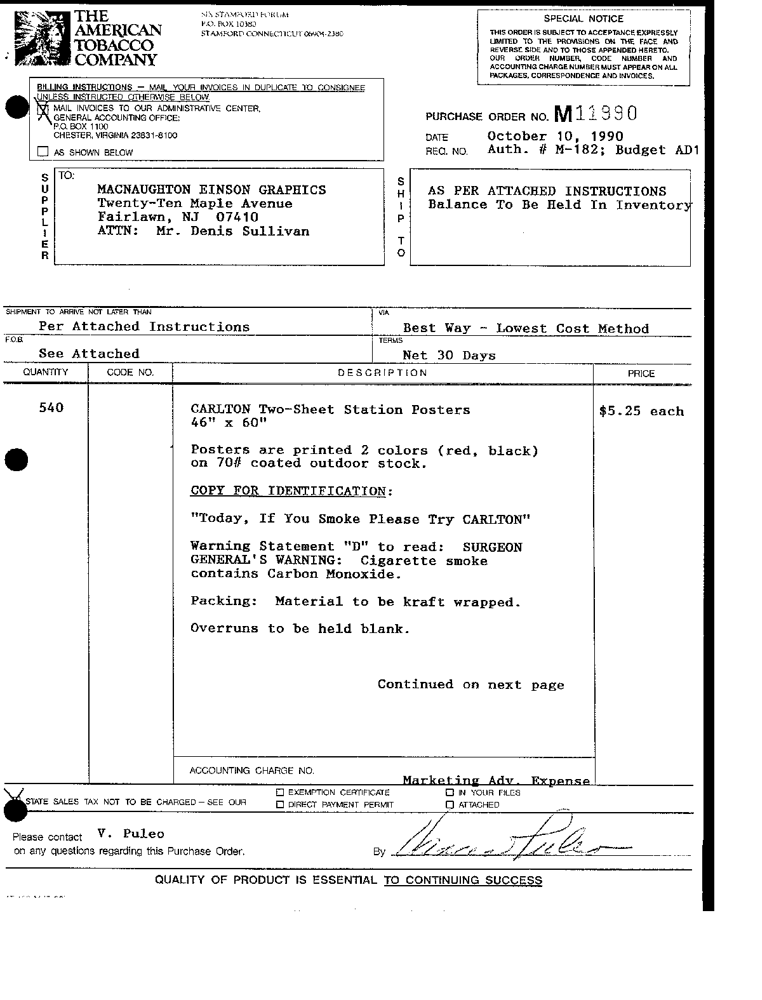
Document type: Invoice